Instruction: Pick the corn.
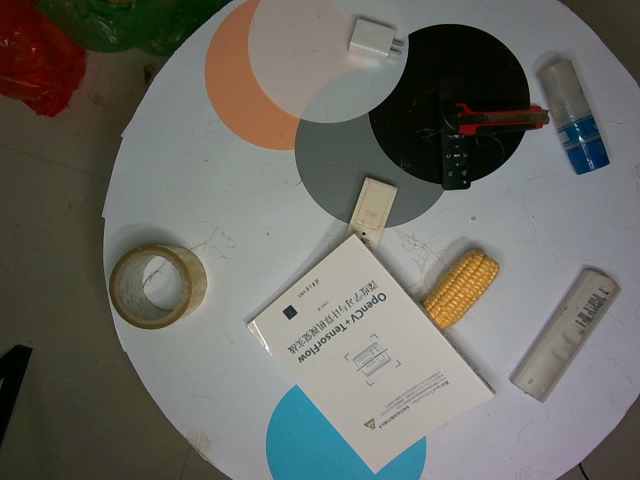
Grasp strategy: vertical